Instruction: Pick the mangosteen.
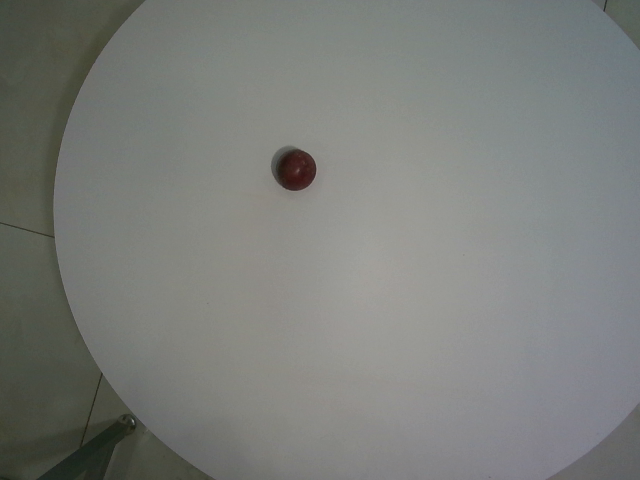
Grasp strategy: vertical